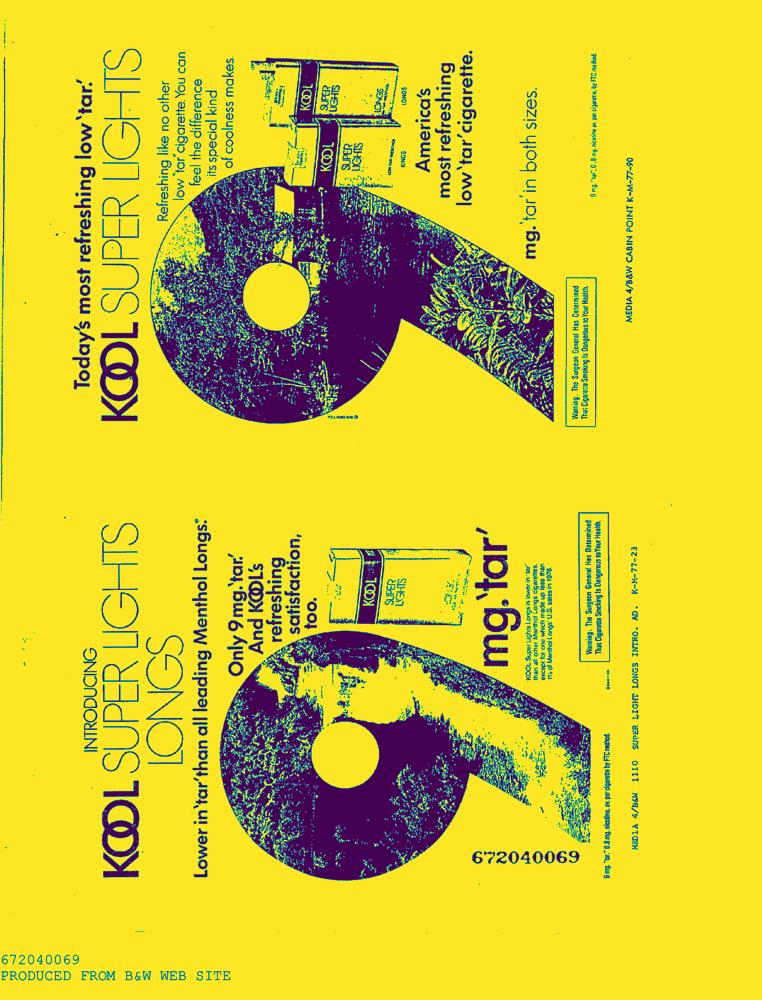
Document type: AD